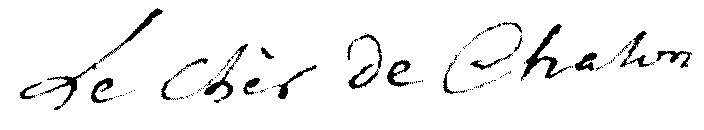
Signature of: jean charles hardouin de chalon de maisonnoble